Question: Describe the condition in detail:
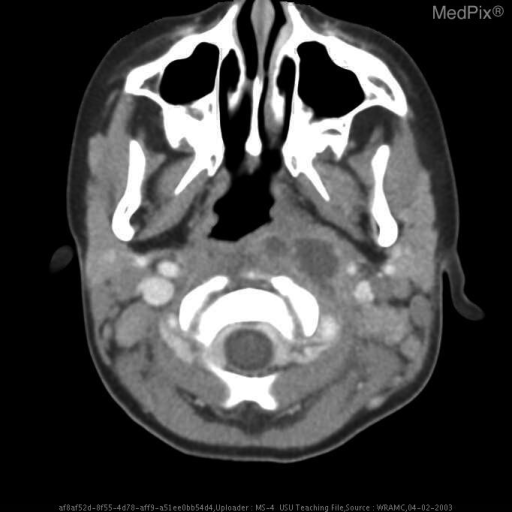
Answer: The disease is discussed as: Retropharyngeal abscess (RPA) is a disease most commonly seen in children.  It is typically associated with viral upper respiratory infections, pharyngitis, and otitis media.  These conditions commonly result in adenopathy and RPA is theorized to stem from suppuration of the retropharyngeal lymph nodes.  The most common organisms grown from these abscesses are Group A Beta-hemolytic streptococci, Staphylococcus aureus, and Hemophilus influenza.  RPA is seen in adults but is often associated with an underlying illness, oral trauma, or dental work.  The diagnosis of RPA is based on clinical as well as radiological findings.  The presence of soft tissue swelling in the retropharyngeal space on a lateral X-ray (>7 mm @ C2 and >22 mm @ C6) combined with clinical symptoms of pharyngitis, throat erythema, edema is highly suggestive of RPA.  Likewise, any abnormal fluid collection in the retropharyngeal space seen on CT combined with physical symptoms is likely RPA.  The primary danger of RPA is the spreading of the infection into the area of the carotid sheaths or into a potential space found between the alar and prevertebral fascia which extends into the mediastinum.  Treatment typically includes surgical incision and drainage coupled with broad spectrum antibiotic coverage.